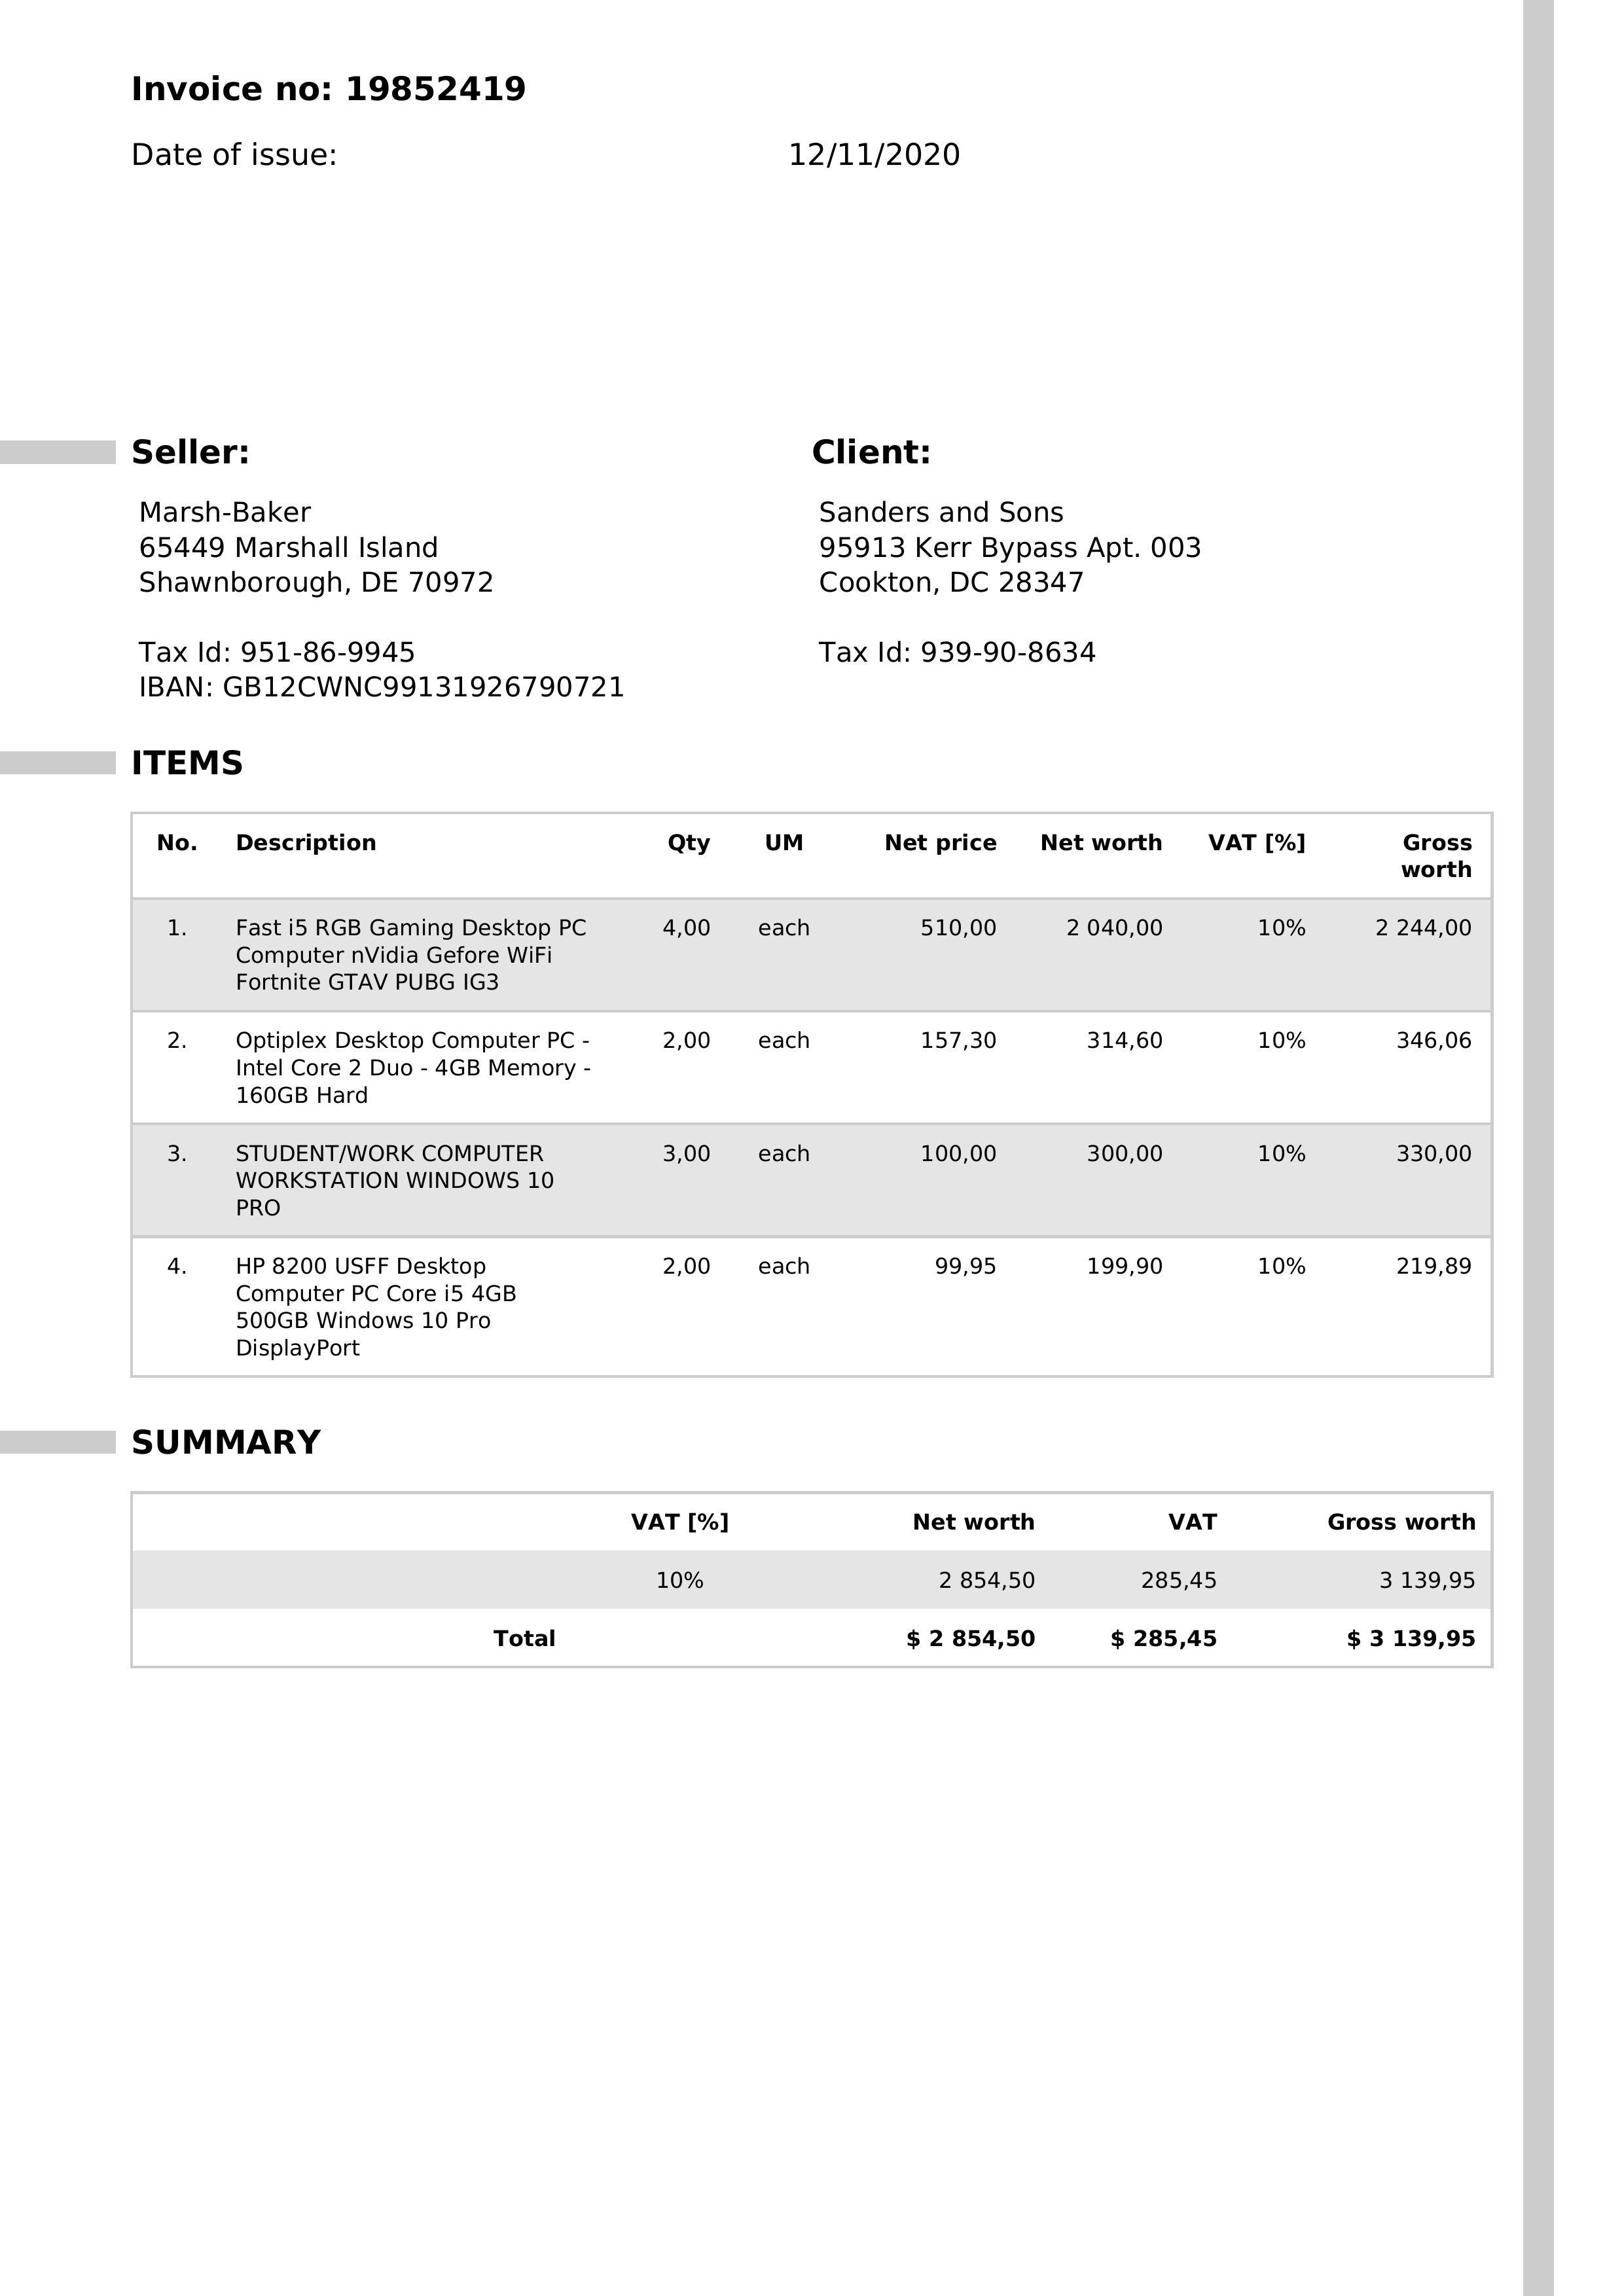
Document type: Invoice